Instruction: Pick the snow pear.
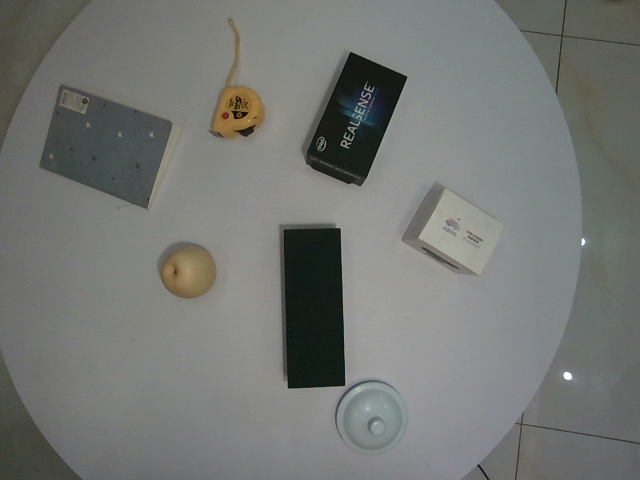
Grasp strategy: vertical